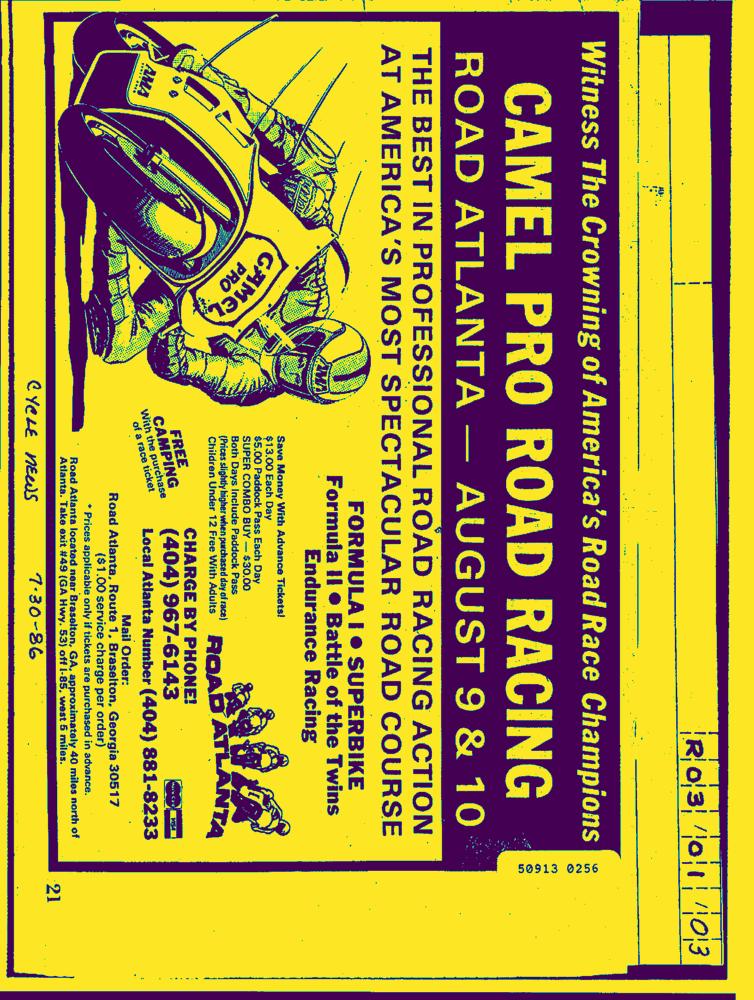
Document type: AD